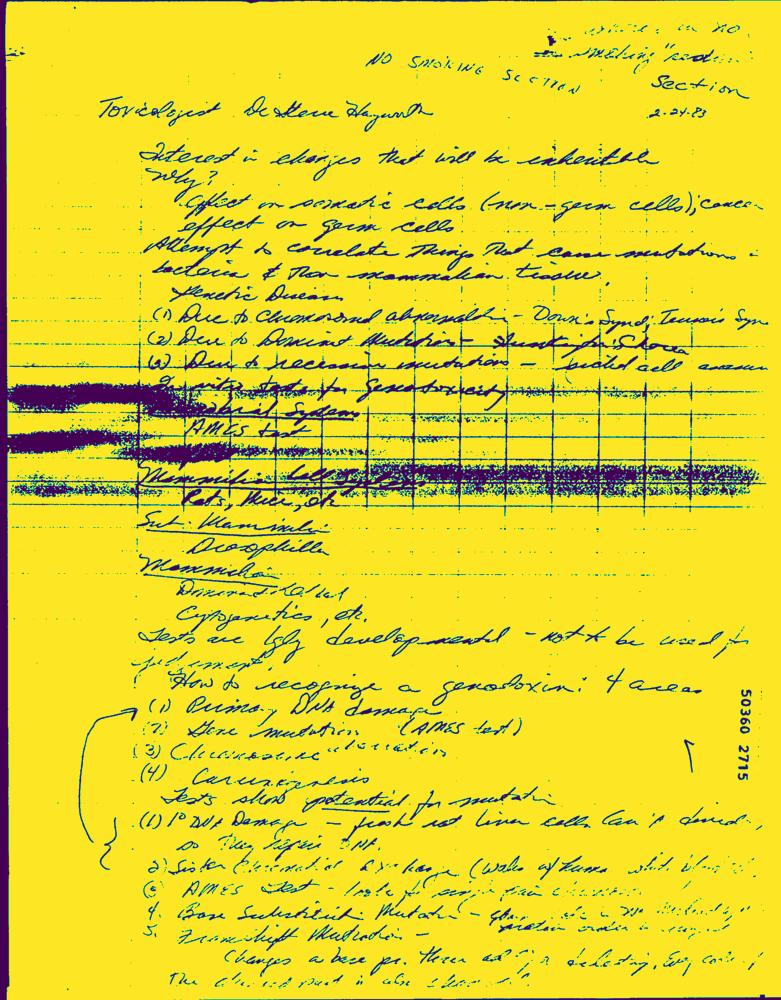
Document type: Hand-Written